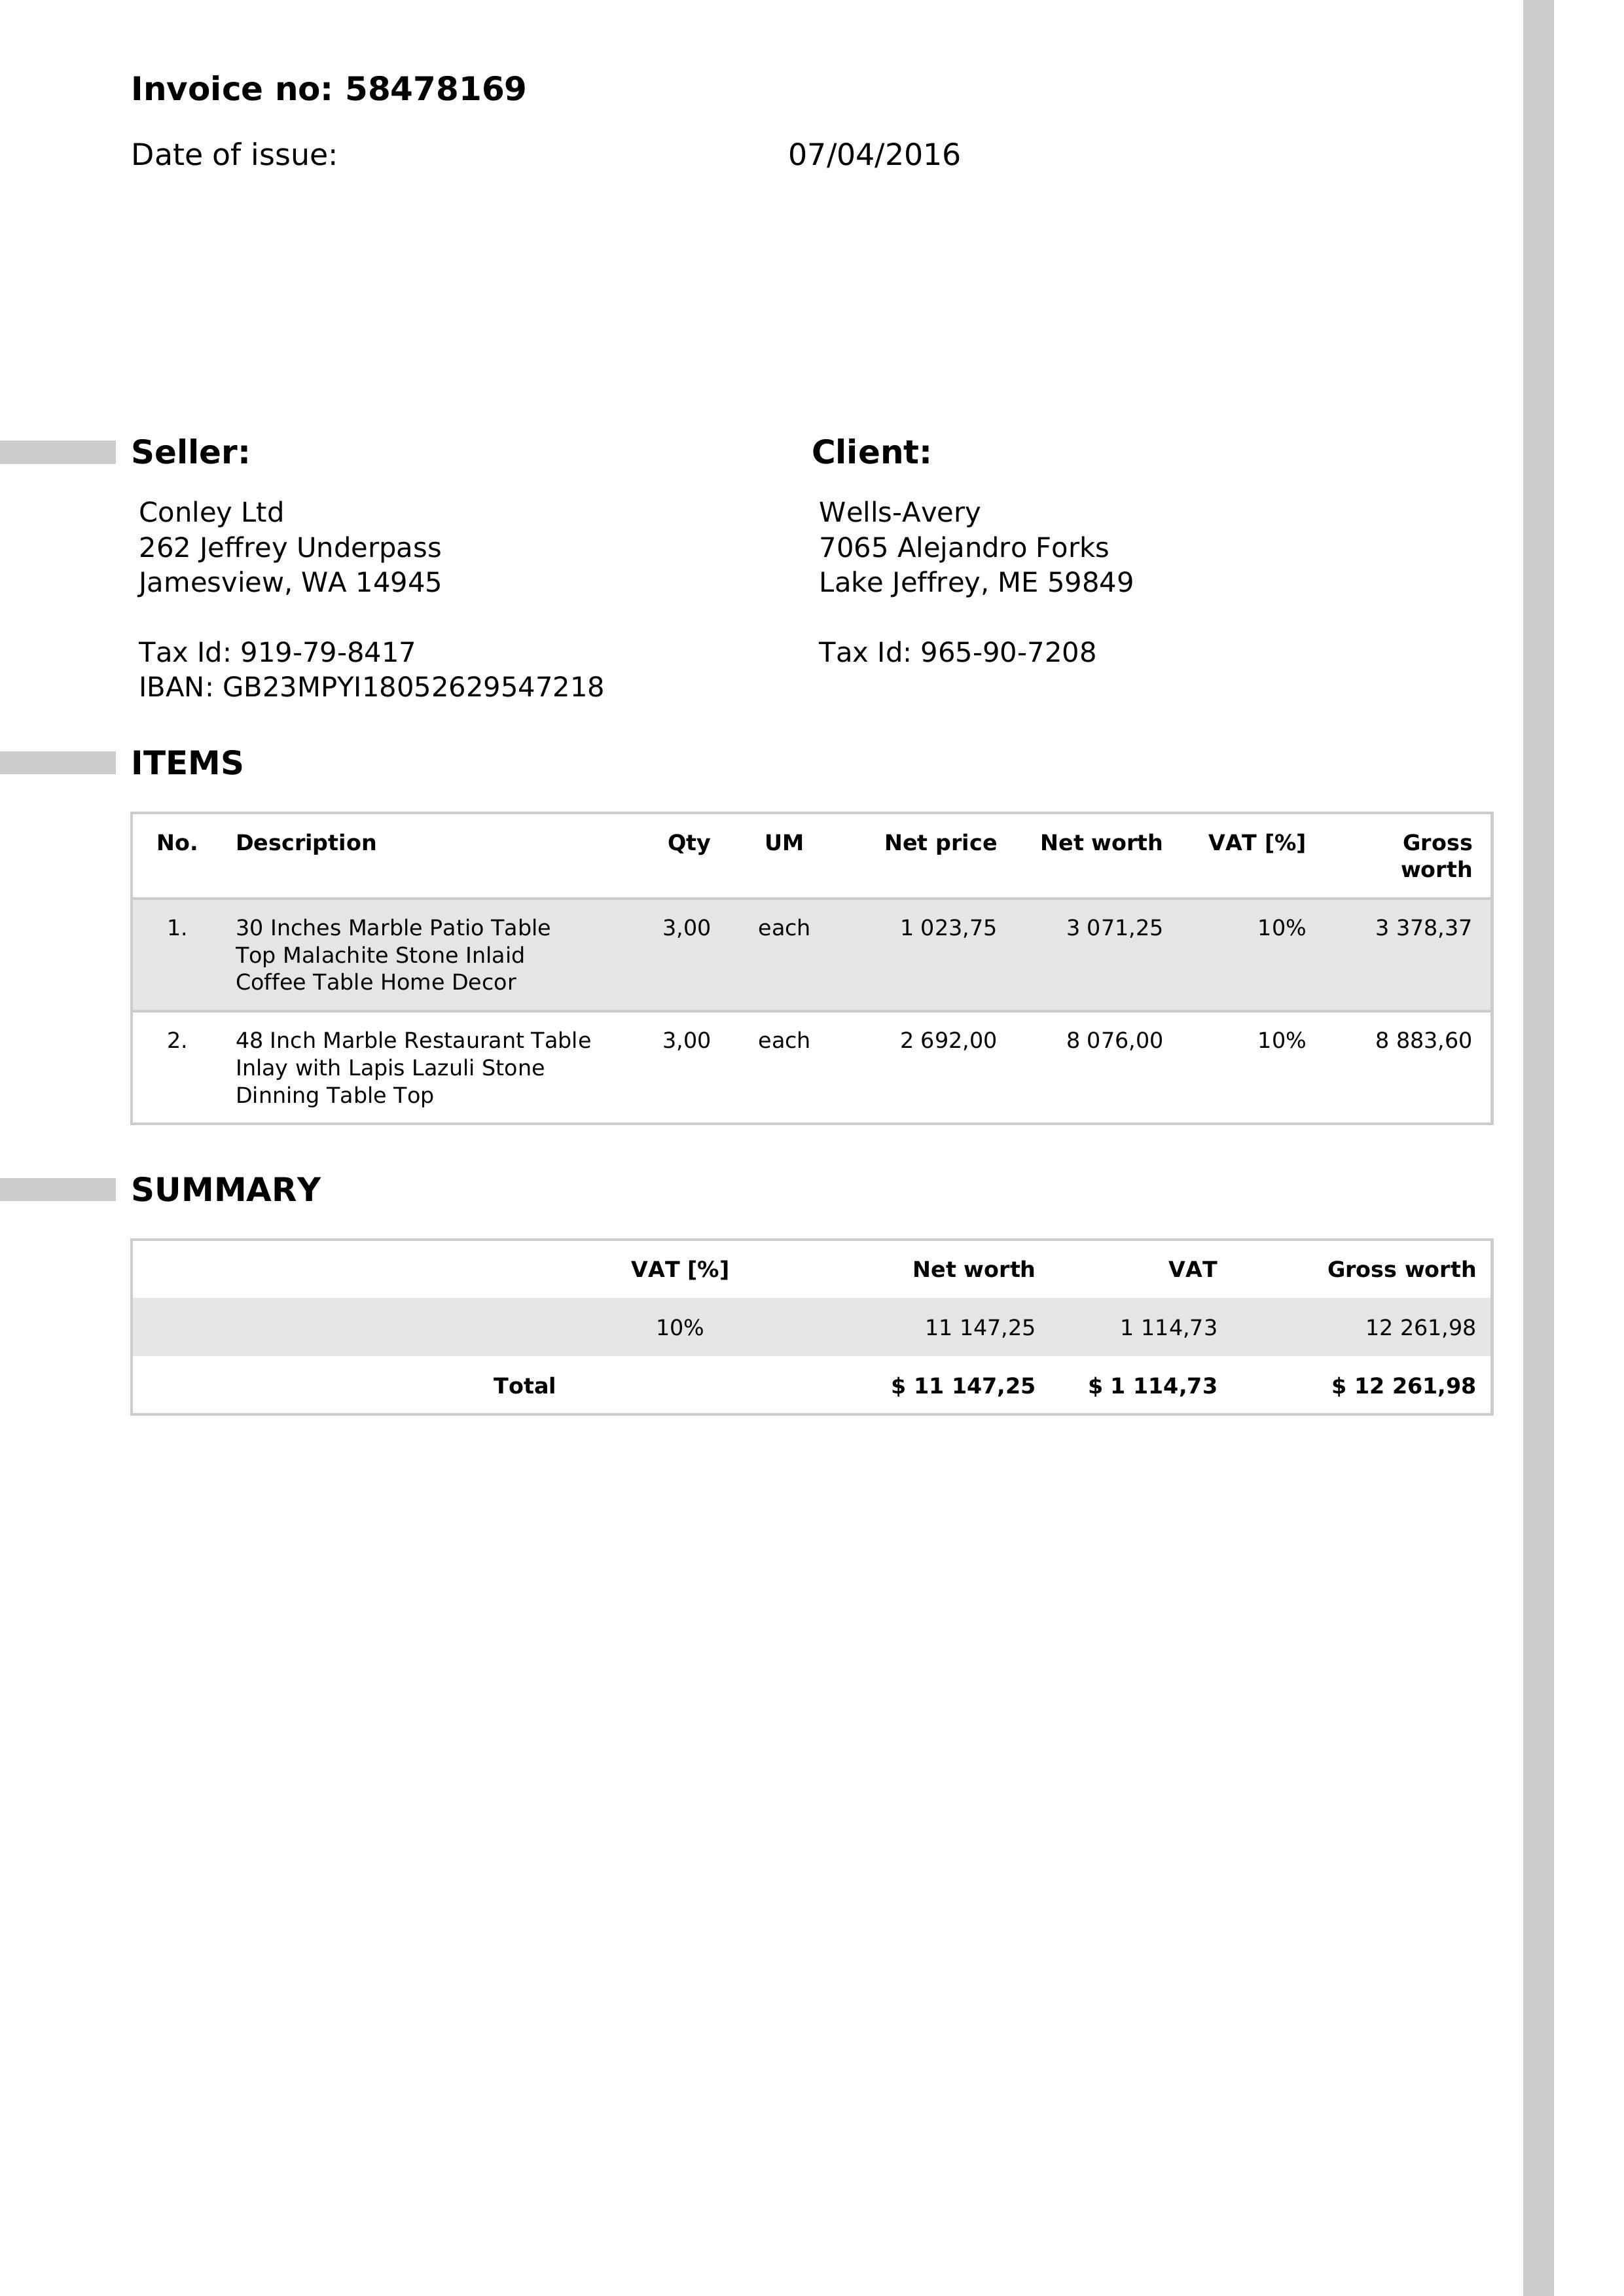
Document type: Invoice